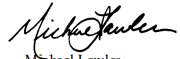
Signature of: mike lawler